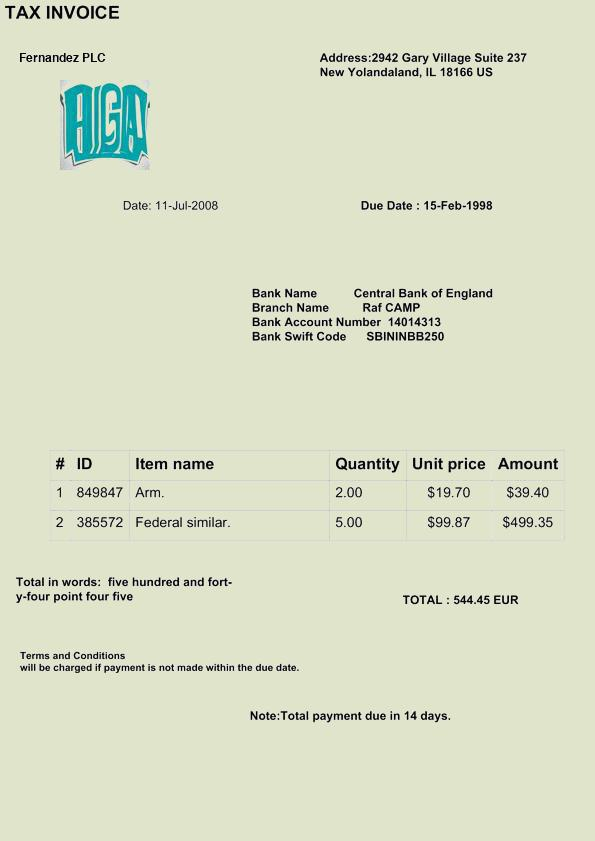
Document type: Invoice